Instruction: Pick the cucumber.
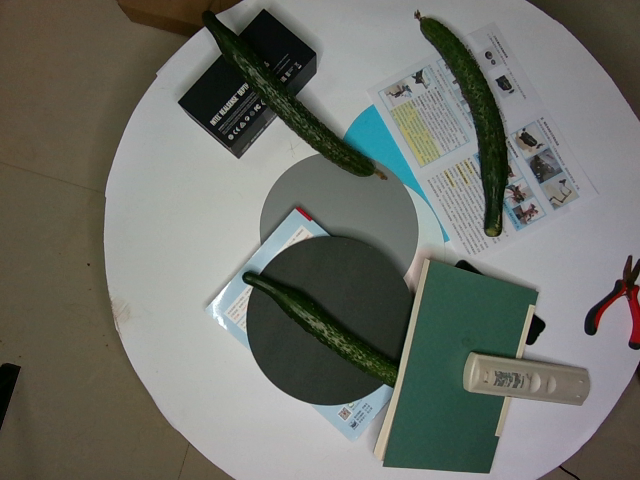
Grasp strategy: vertical